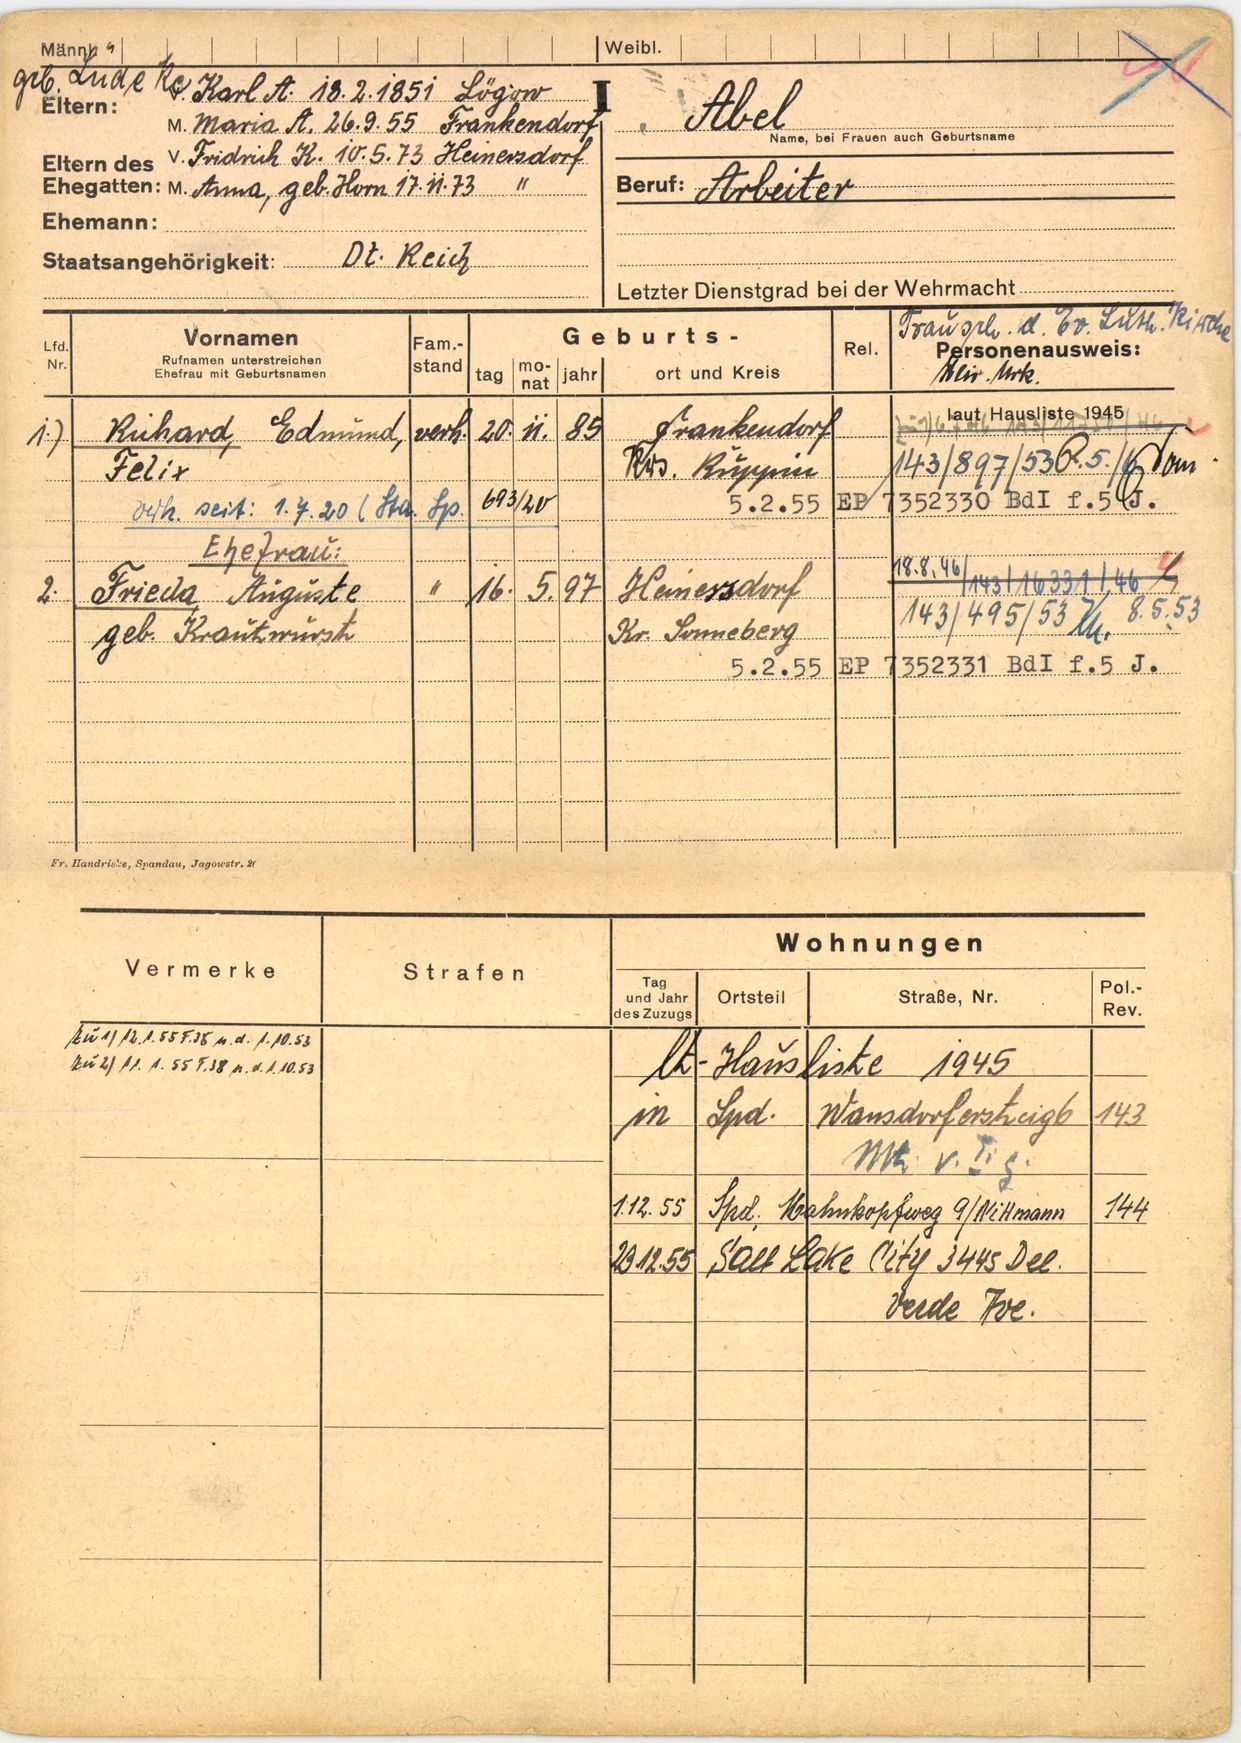
Abel